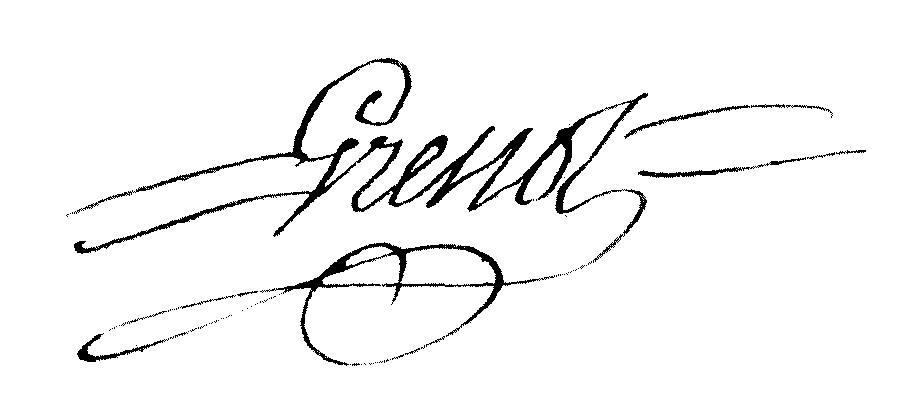
Signature of: antoine grenot